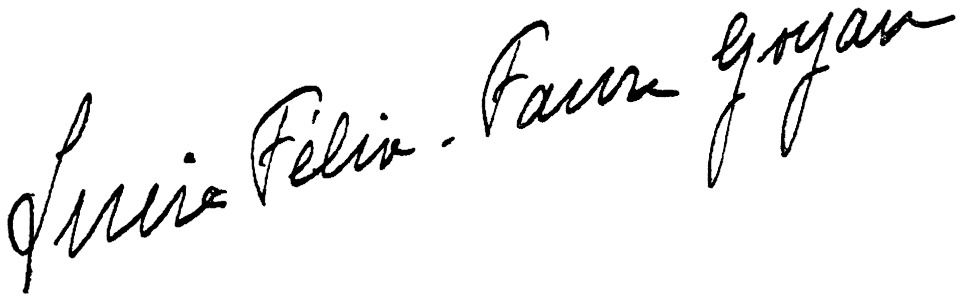
Signature of: lucie faure goyau